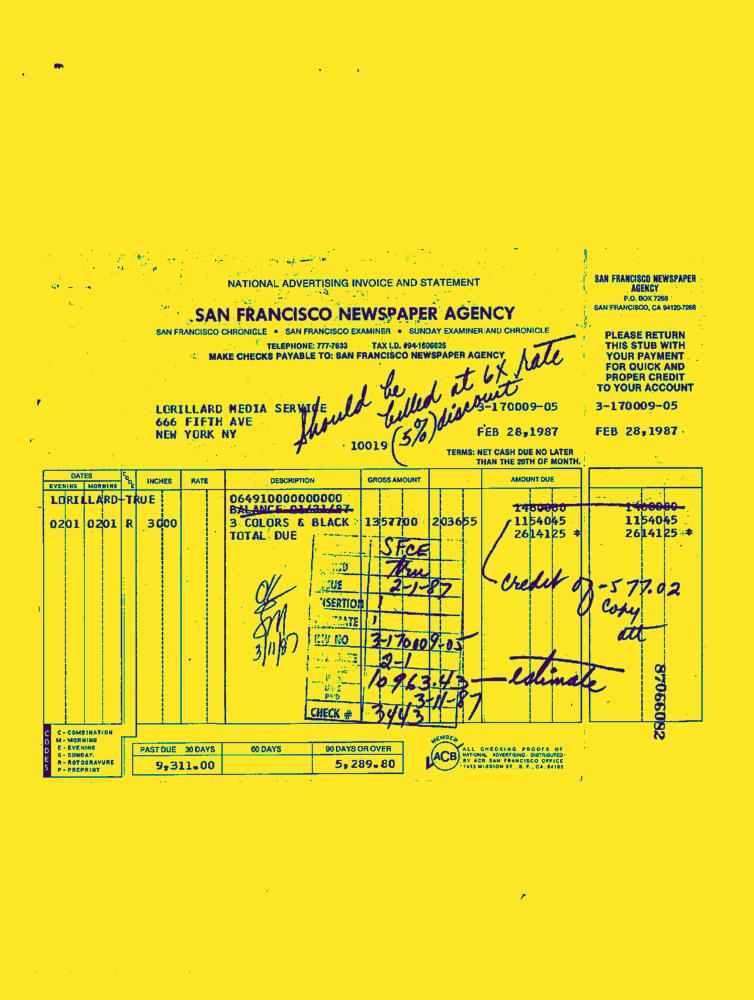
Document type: Invoice-Doc